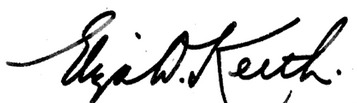
Signature of: eliza d keith